Patient: Female, age 64
The patient was a 64-year-old female. She was admitted because of fever and cough for 1 week. She had suffered from hypertension for more than ten years. She had been diagnosed with SLE 10 months previously because after developing a rash, which was mainly distributed in the skin, neck and both upper limbs. Meanwhile, laboratory tests showed positive results for anti-DS-DNA and anti-SSA antibody spectra. She was further diagnosed with membranous lupus nephritis based on pathological findings of renal puncture 7 months ago prior to admission. Her medications included methylprednisolone 24 mg once daily, cyclosporine 50 mg twice daily and hydroxychloroquine 0.2g twice daily, amlodipine 5mg once daily, febuxostat 40 mg once daily combined with a sodium bicarbonate tablet 0.5g three times a day, warfarin tablets 2.5mg once daily, torasemide 10mg once daily, potassium chloride 0.5 g once-daily. After treatment at a local hospital, the rash subsided. However, the urine protein of the patient remained positive, with an elevated erythrocyte sedimentation rate and hypoproteinaemia, and the patient therefore remained on immunosuppressive therapy.
A physical examination revealed a weak state. Her temperature was 36.4 C on admission (maximum temperature 38.5 C), her heart rate was 85 beats/min, her respiratory rate was 18/min, and her blood pressure was 140/76 mmHg. No obvious dry or wet rales were noted in either lung by auscultation. Laboratory data showed a white blood cell count of 6360/mm3, with 92.6% polymorphonuclear cells, 4.9% lymphocytes, and 2.1% monocytes. Platelets (34*109/L) were significantly decreased. Serum complement C3 (0.69g/L) and serum albumin (23.5 g/L) were reduced. Ur Prot/UrCreat (6.51g/g) was significantly elevated. The result of anti-DS-DNA result was negative, but anti-SSA antibody spectra were weakly positive (1:32). CD3+ (348*106/L), CD4+ (168*106/L) and CD8+ (180*106/L) lymphocyte subsets had a significantly decreased. In addition, the patient tested negative for human immunodeficiency virus (HIV).
The chest CT showed pneumonia in both lungs (Figure 1A). The patient was diagnosed with pneumonia, and received treatment with sulfamethoxazole and cefuroxime. The patient's body temperature fluctuated between 36 C and 38 C during hospitalization, and her pulmonary infection did not improve. It is necessary to exclude pulmonary tuberculosis and pneumocystis jiroveci pneumonia (PJP). Sputum for gram stain, culture and acid-fast smear was obtained. Culture of the sputum generated abundant normal oropharyngeal flora and Candida tropicalis. In addition, blood cultures were negative.
The patient remained febrile, with a temperature as high as 39.1 C. A repeat chest CT also showed further infection in both lungs compared with that at admission (Figure 1B). A bronchoscopy with BAL was performed. Purulent secretions were observed and a sample was taken from the left upper lung. A large amount of mould was also isolated in large amounts from the BAL fluid. BAL fluid stained with Gram, fluorescence and hexamine silver stains showed the presence of somewhat dichotomously branching septate fungal hyphae (Figure 2A-C). The GM results in the BAL and serum were 1.85 mug/L and 0.89 mug/L, respectively. According to the latest guidelines for invasive fungi, the GM results indicated the presence of fungal infection. Sulfamethoxazole and cefuroxime were discontinued and a new regimen of micafungin (150mg/d) and ganciclovir was initiated. The patient began to defervesce but the repeat chest CT also showed further infection in both lungs (Figure 1C). The patient died 10 days later. No autopsy was performed.
The purulent secretions were cultured on Sabouraud dextrose agar (SDA) (Emmon's modification) and on SDA with chloramphenicol at 28 C.The fungus grew at 28 C on SDA and on SDA with chloramphenicol. No growth was observed on Mycosel agar. Fungal morphology stained with Medan lactate showed a branching mycelium. Conidial terrier grew from the side ends of hyphae and formed a short broom at the top. The stem of the bottle was in the shape of a bottle. The conidia were spherical or elliptic (3-6 mum in diameter) (Figure 2D). The organism had white-coloured villiform and produced a slight yellow pigment on the reverse side, showing that had the most pronounced growth at 5 days on potato dextrose agar (Figure 2E). Notably, the organism developed a purple pigment on the reverse side after 14 days of growth on potato dextrose agar (Figure 2F). Attempts to identify the fungus were unsuccessful by morphology and the MALDI-TOF-MS system. The isolate was identified by sequencing using primers (ITS1: 5'-TCCGTAGGTGAACCTGCGG-3'; ITS4: 5'-TCCTCCGCTTATTGATATGC-3'). The mould was later identified as P. janthinellum by its DNA sequence. Antibiotic susceptibility testing was performed using a microdilution technique (CLSI M38-A2) (Clinical and Laboratory Standards Institute, 2008). Antibiotic susceptibility profiles showed that this strain had higher minimum inhibitory concentrations (MIC) values in response to many antifungal drugs (Table 1).
Keywords: bal fluid, penicillium janthinellum, sle
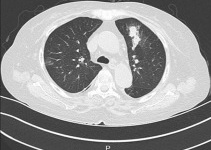
Image caption: The chest CT showed nodules and patches in the upper lobe of the left lung on admission.